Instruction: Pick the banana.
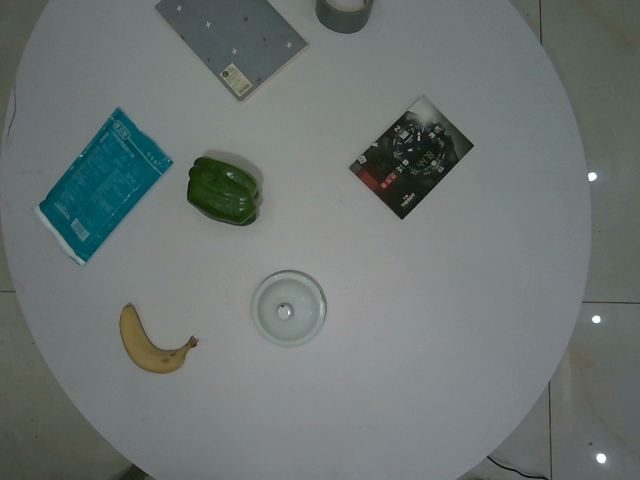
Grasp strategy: vertical